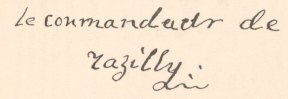
Signature of: isaac de razilly